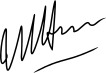
Signature of: madame nhu